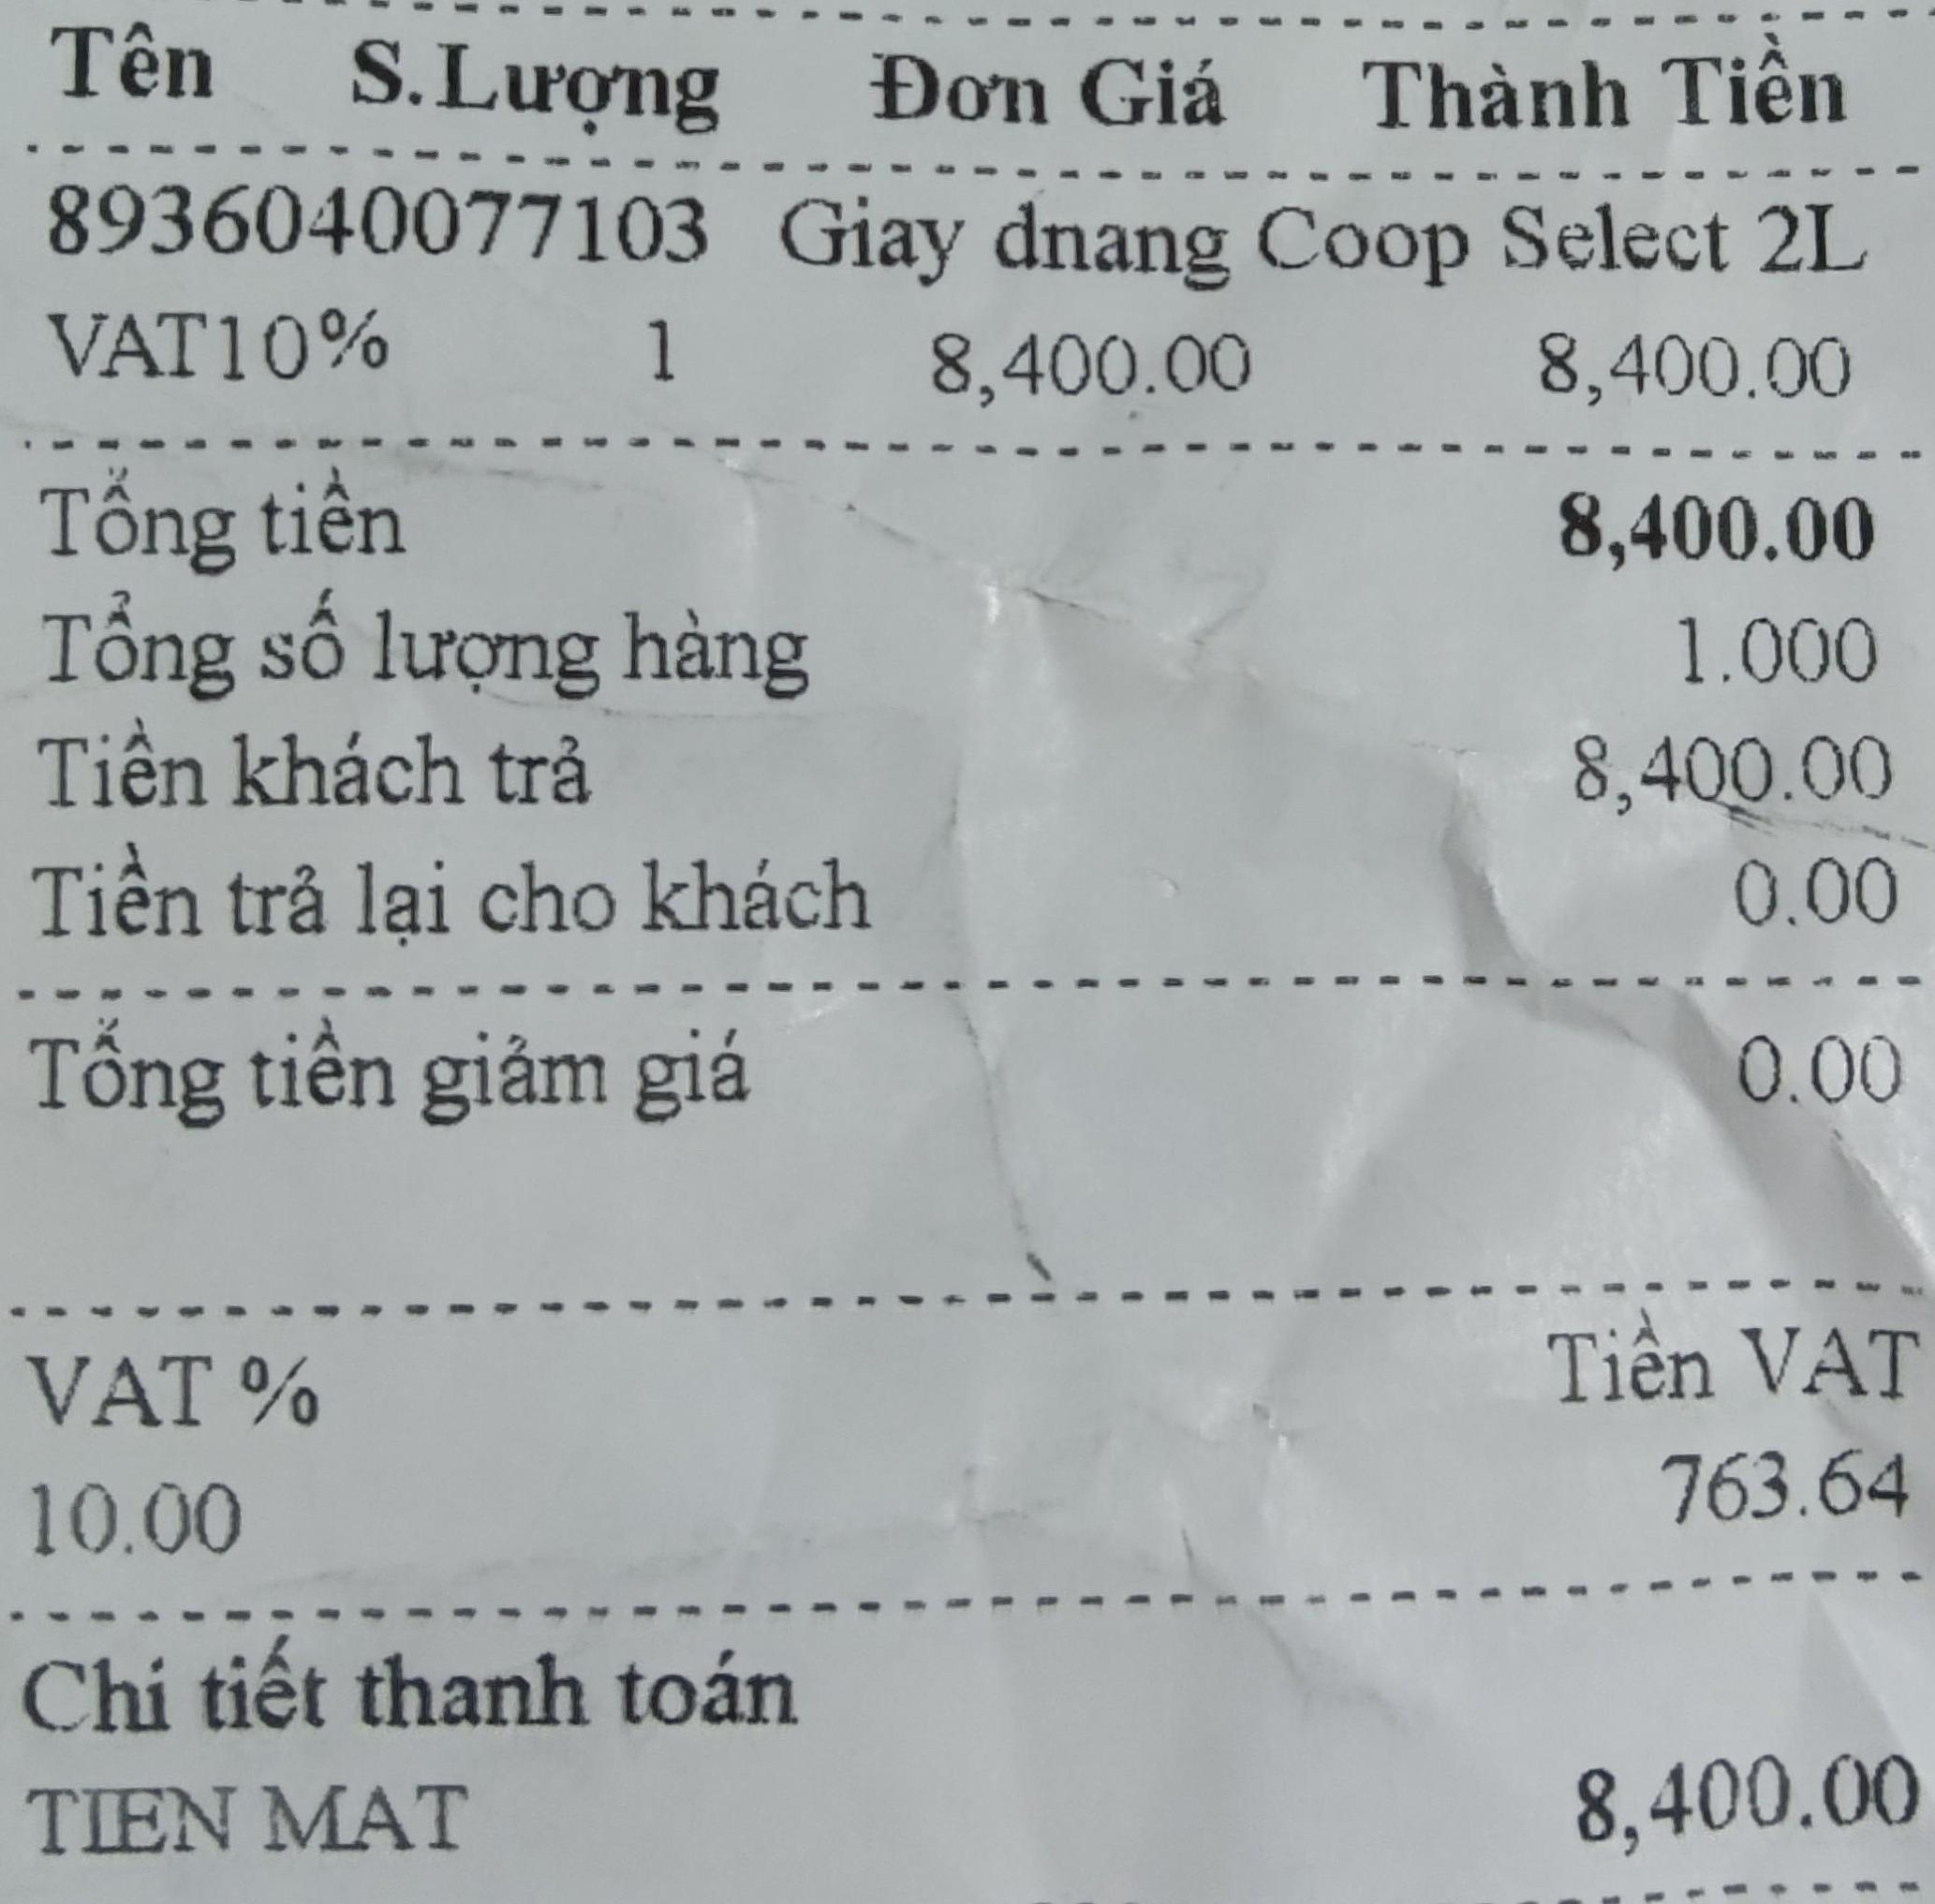
<table>
<tr>
<th>Tên</th>
<th>S.Lượng</th>
<th>Đơn Giá</th>
<th>Thành Tiền</th>
</tr>
<tr>
<td>8936040077103 Giay dnang Coop Select 2L VAT10%</td>
<td>1</td>
<td>8,400.00</td>
<td>8,400.00</td>
</tr>
</table>

Tổng tiền 8,400.00
Tổng số lượng hàng 1.000
Tiền khách trả 8,400.00
Tiền trả lại cho khách 0.00
Tổng tiền giảm giá 0.00

VAT % Tiền VAT
10.00 763.64

Chi tiết thanh toán
TIEN MAT 8,400.00